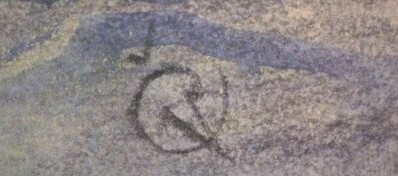
Signature of: věnceslav černý